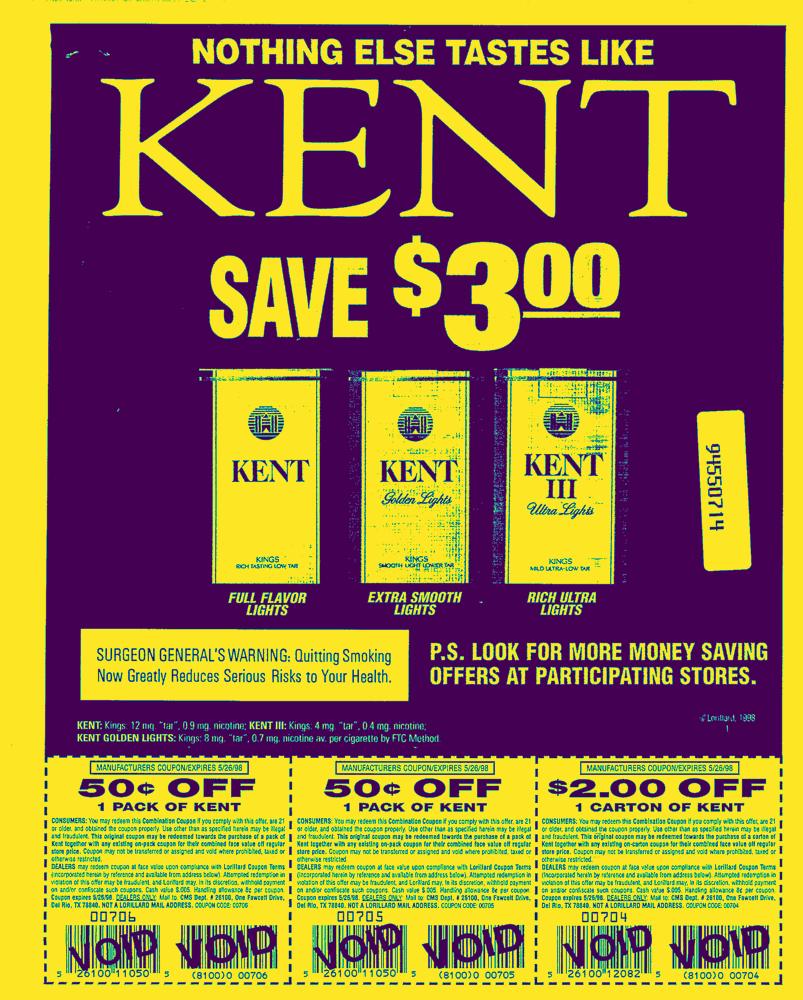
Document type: AD